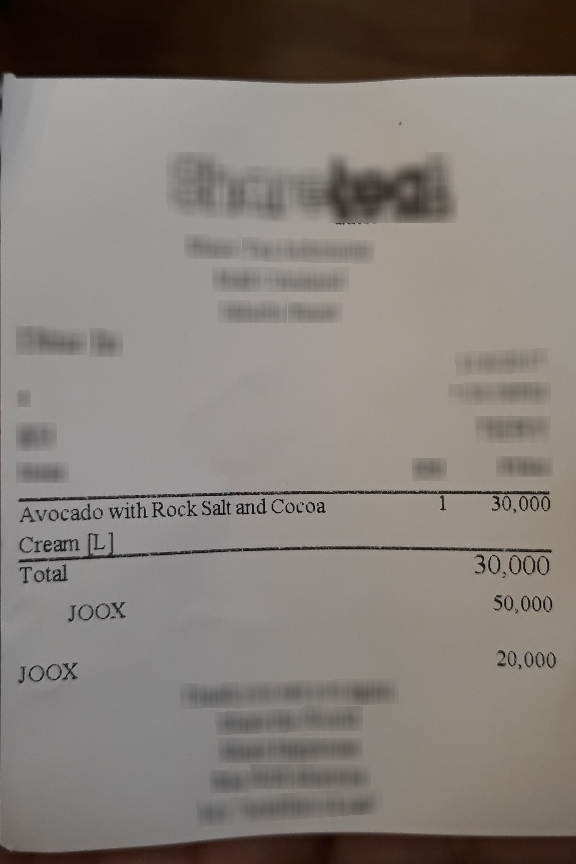
Number of items: 4
Total: 30,000
OCR text regions:
text: Avocado
text: with Rock Salt and Cocoa
text: 1
text: 30,000
text: Cream
text: [L]
text: Total
text: 30,000
text: JOOX
text: 20,000
text: JOOX
text: 50,000